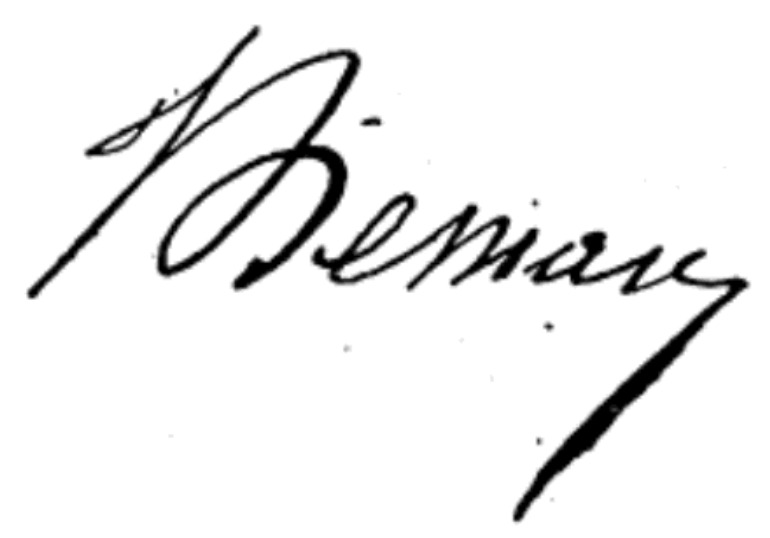
Signature of: jacques edmond leman